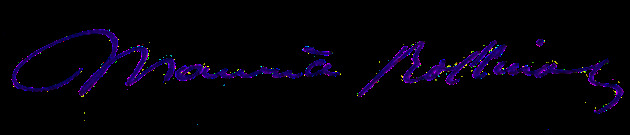
Signature of: maurice rollinat